Question: What is the earliest payment due date mentioned in the document?
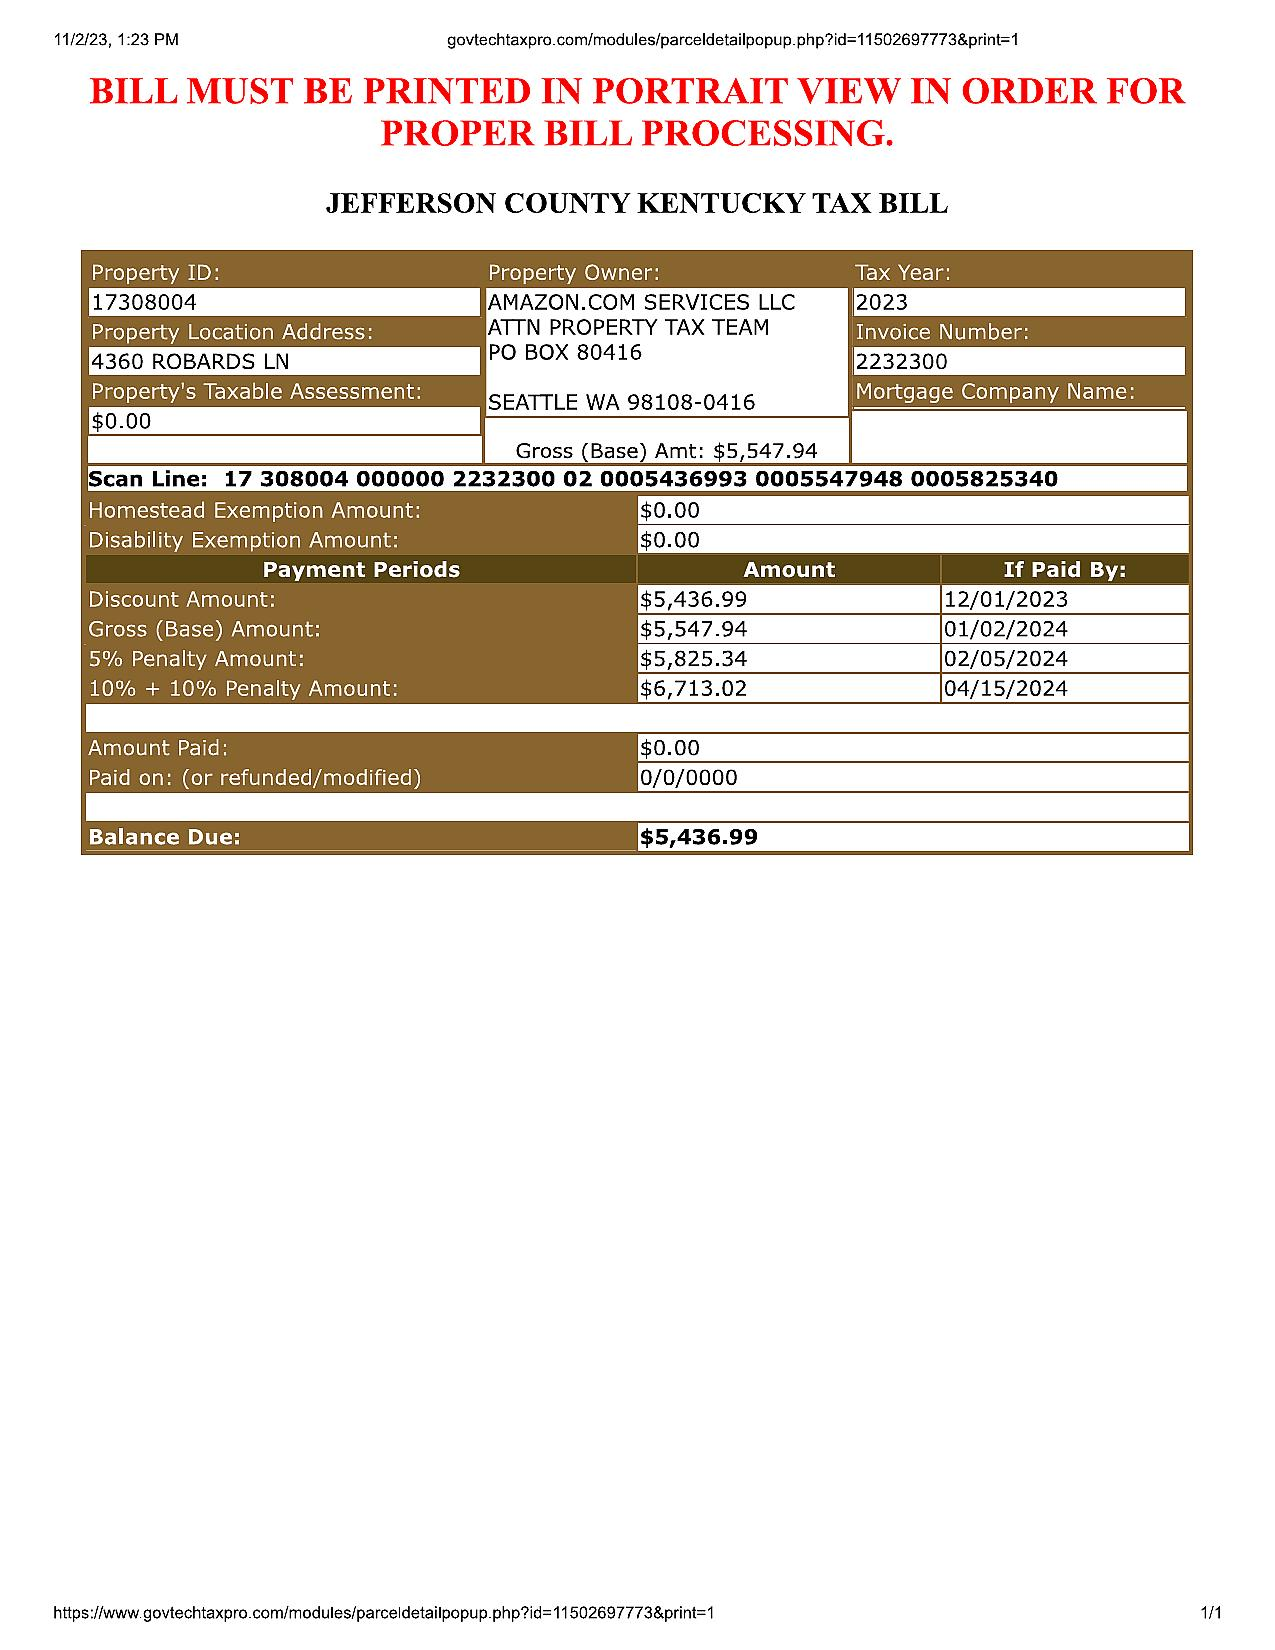
Answer: "12/1/23"